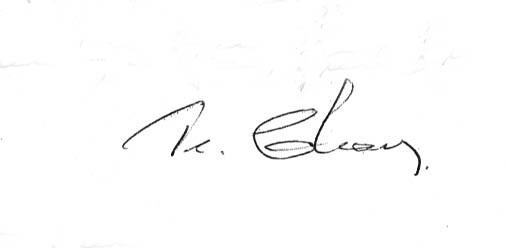
Signature of: joaquim raimundo ferreira chaves